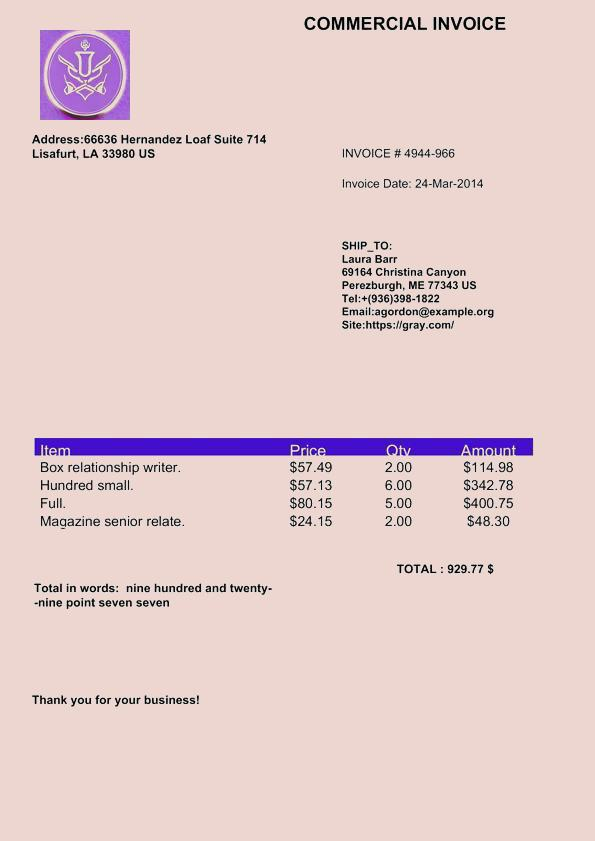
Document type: Invoice